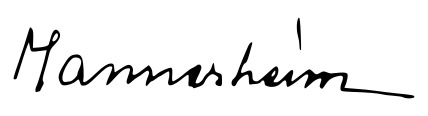
Signature of: carl gustaf emil mannerheim